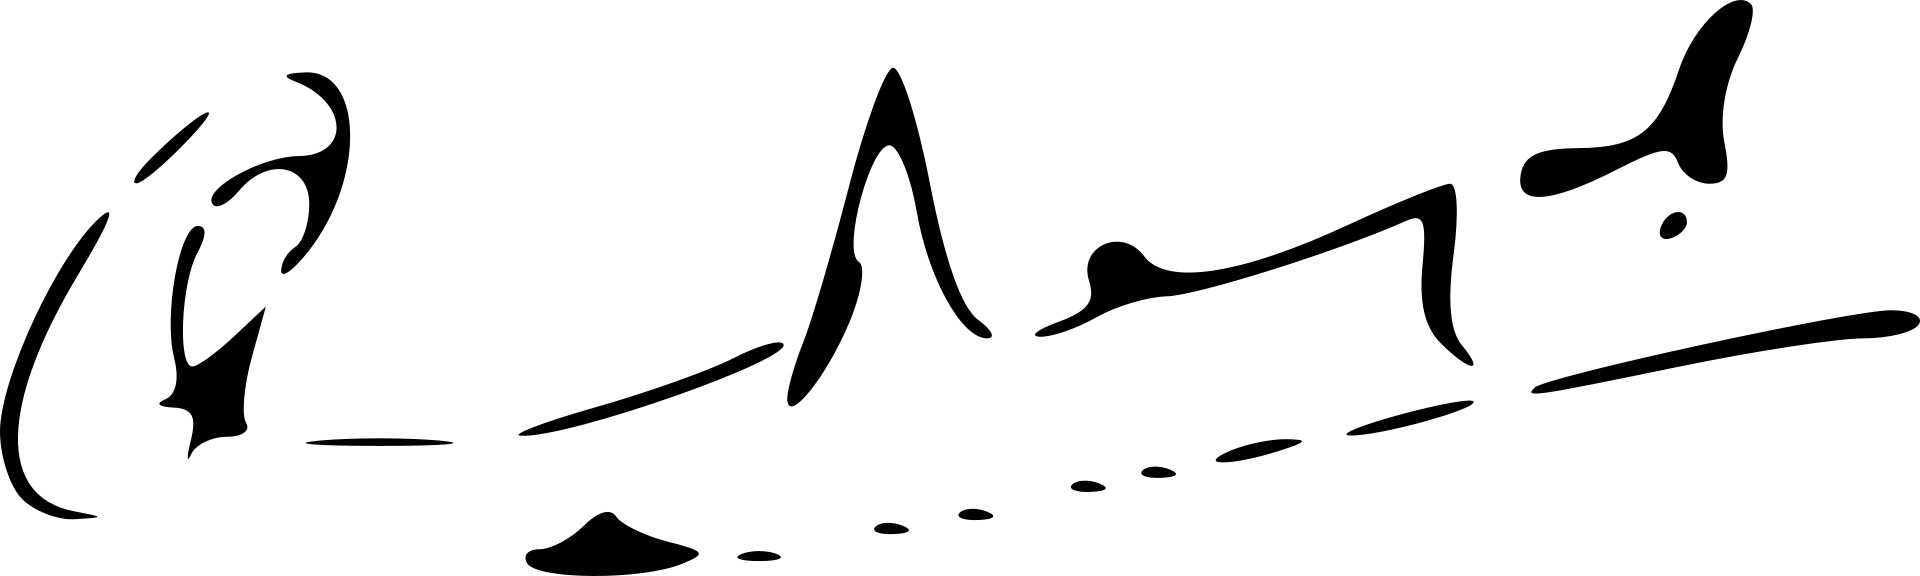
Signature of: u razak